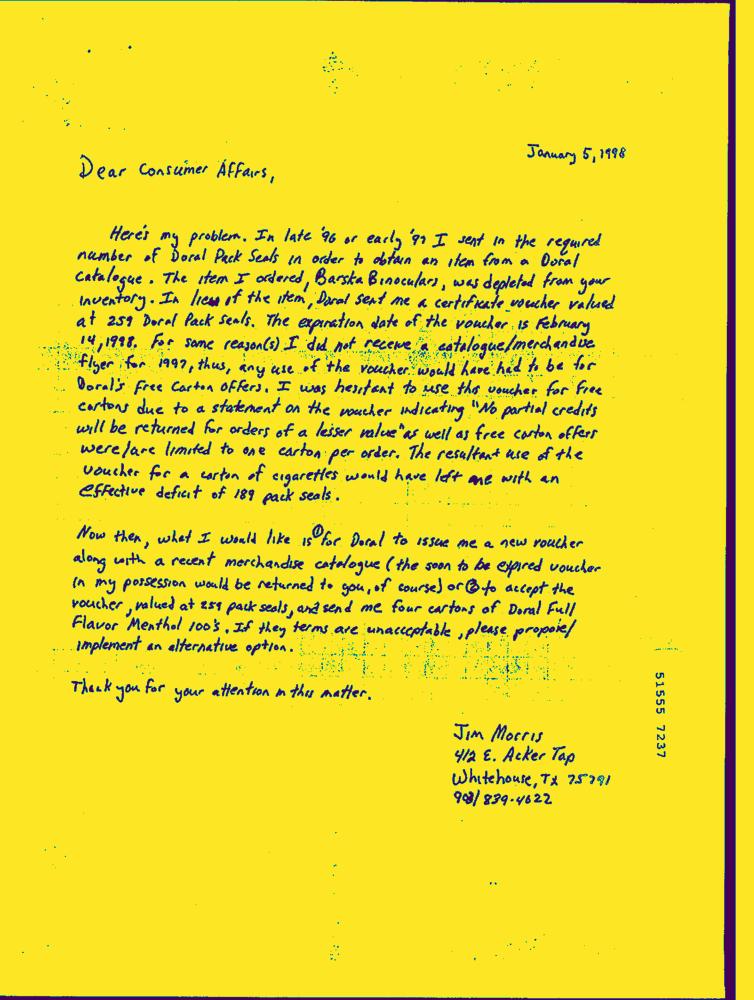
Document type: Hand-Written